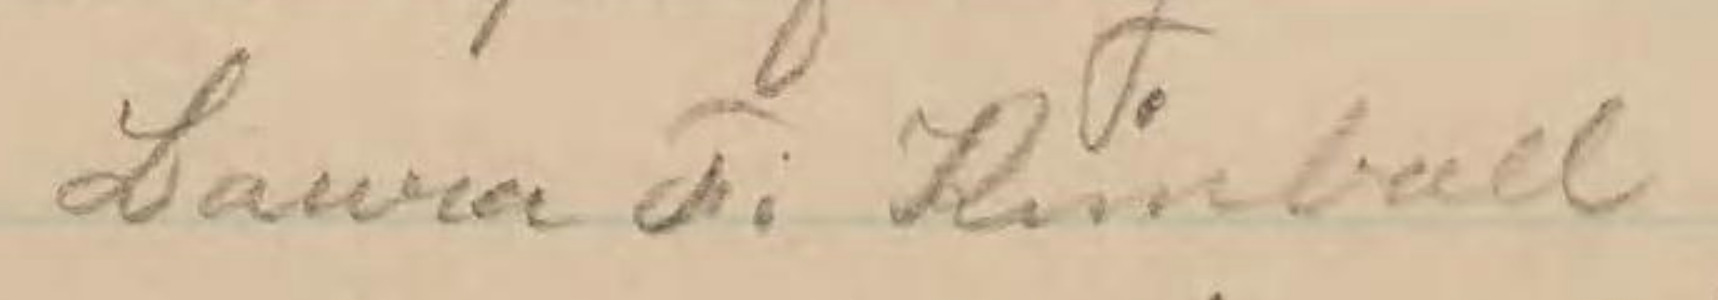
Signature of: laura frances kimball